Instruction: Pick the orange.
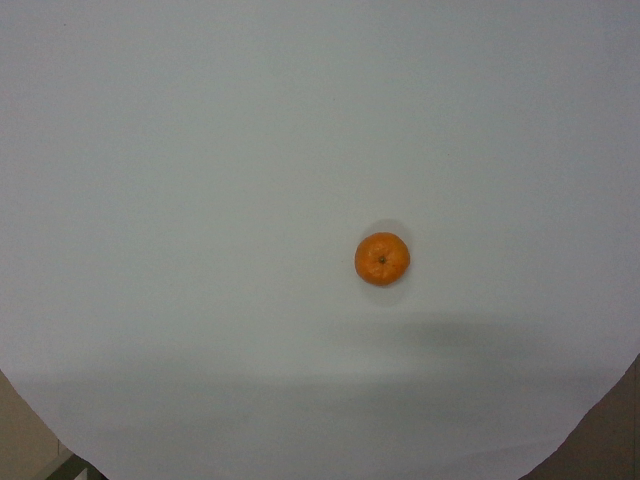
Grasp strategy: vertical